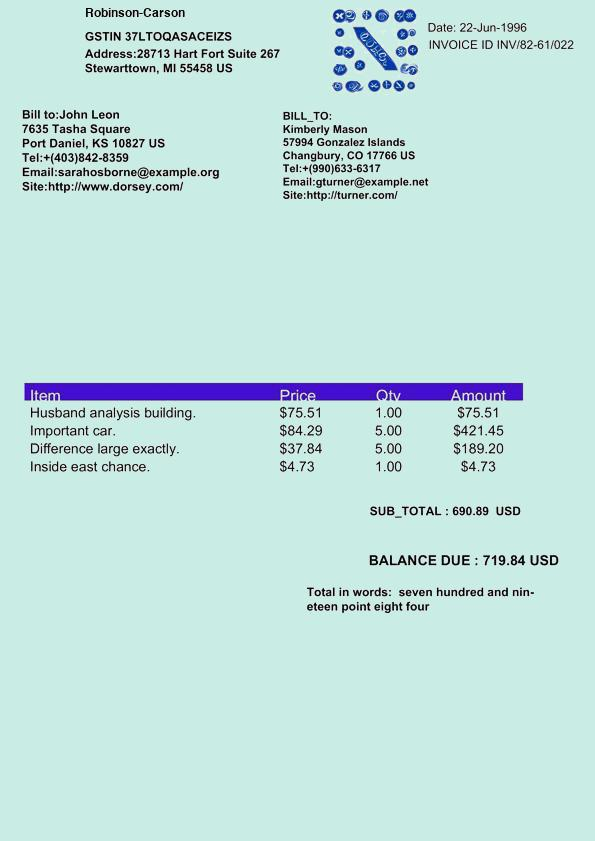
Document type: Invoice